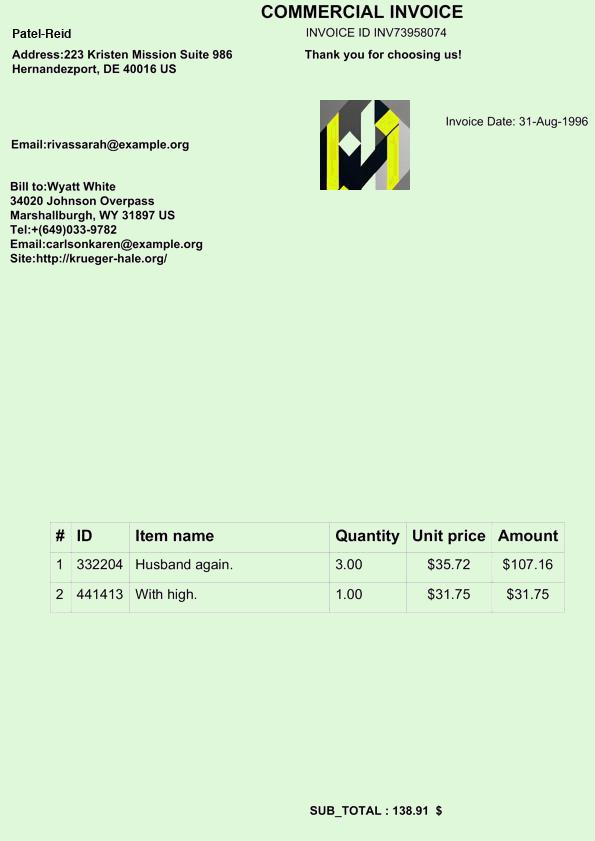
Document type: Invoice